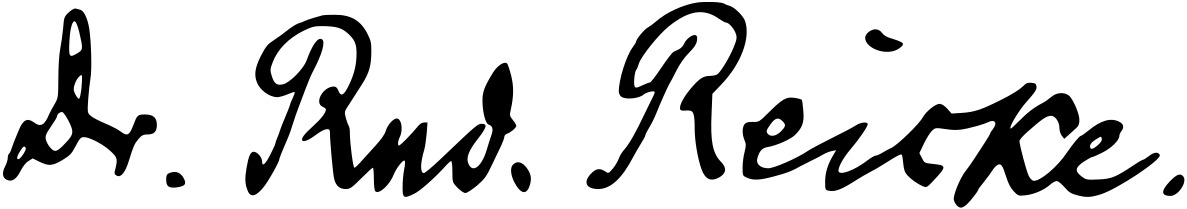
Signature of: rudolf reicke